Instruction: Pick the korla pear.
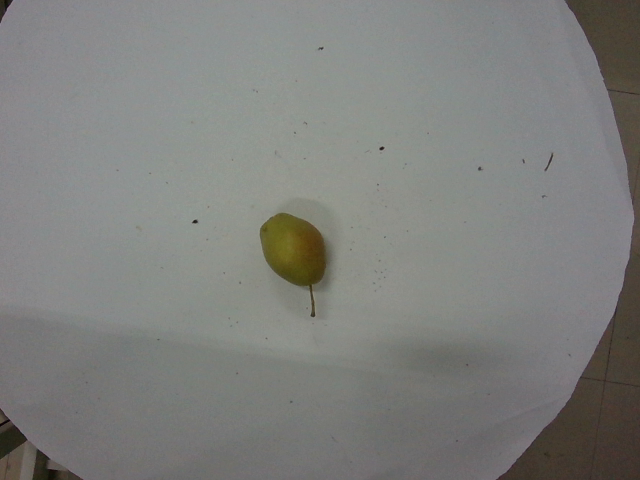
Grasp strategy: vertical